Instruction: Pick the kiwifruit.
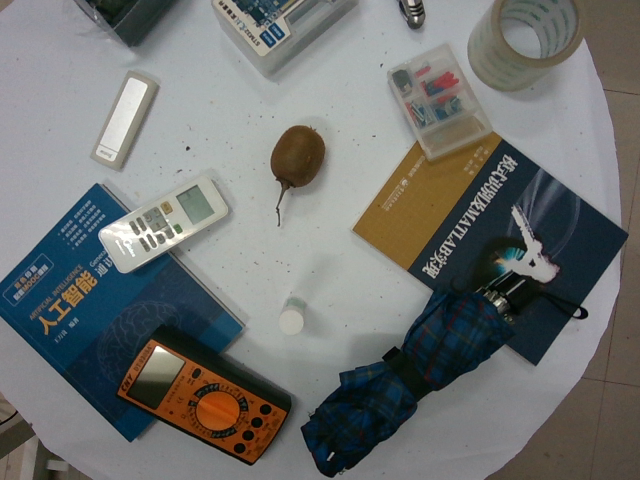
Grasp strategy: vertical